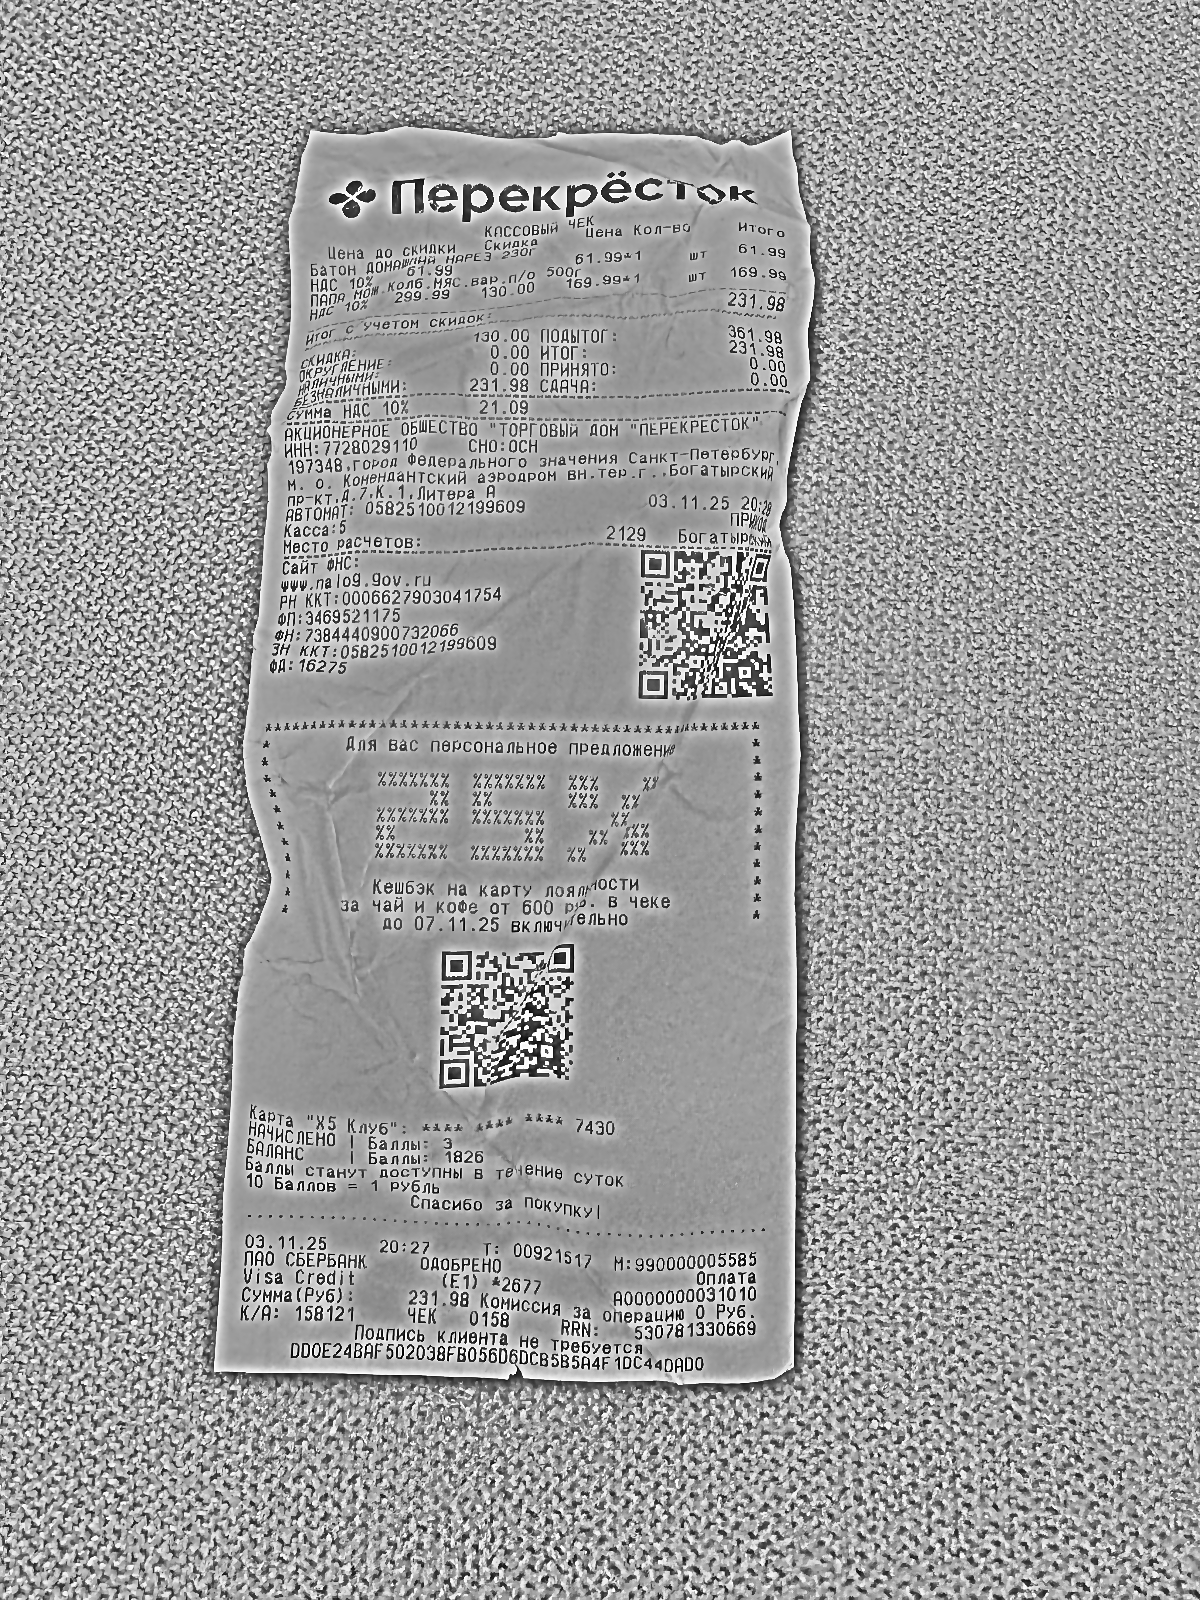
Продавец: АКЦИОНЕРНОЕ ОБЩЕСТВО "ТОРГОВЫЙ ДОМ "ПЕРЕКРЕСТОК"
ИНН: 7728029110
Дата: 03.11.25
Товары: Батон домовый нарез 230г; ПАПА МОЖ.Колб.мясн.вар.п/о 500г
Количество: 1; 1
Цена: 61.99; 299.99
Сумма: 61.99; 169.99
Итого: 231.98